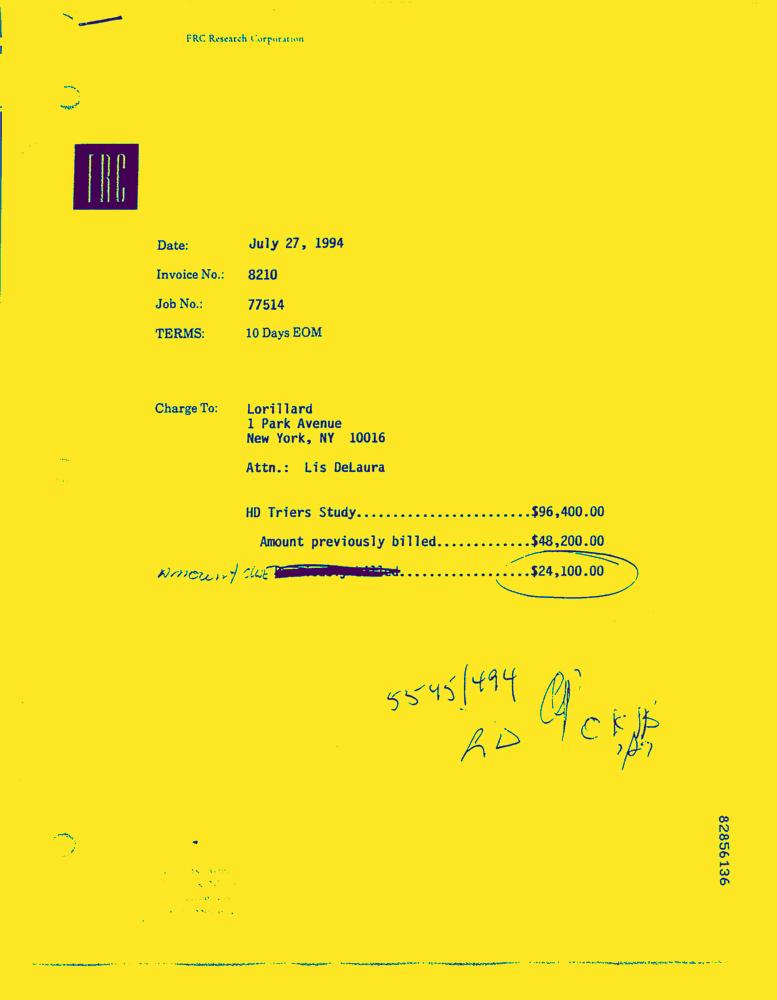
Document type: Invoice-Doc